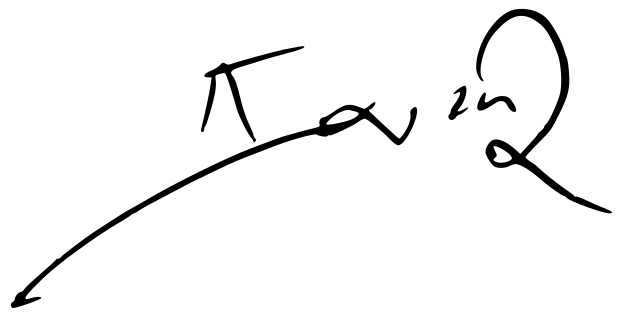
Signature of: giorgos thaniel